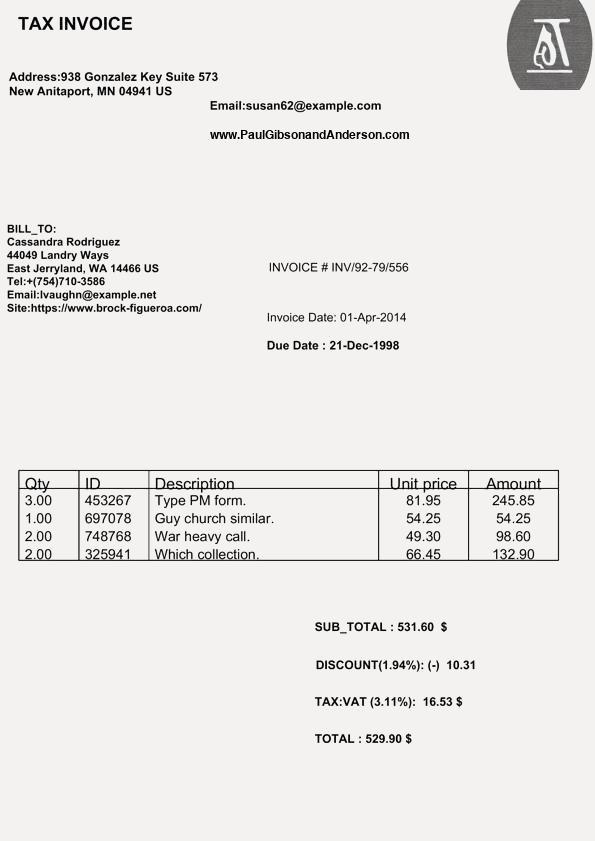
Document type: Invoice